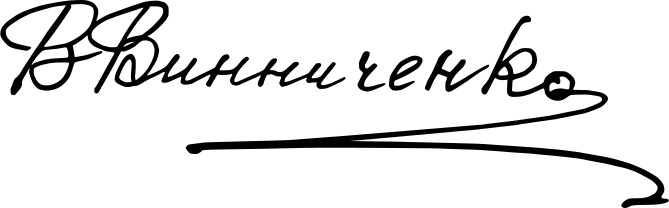
Signature of: volodymyr vynnychenko